Question: In what way does the history help explain the case?
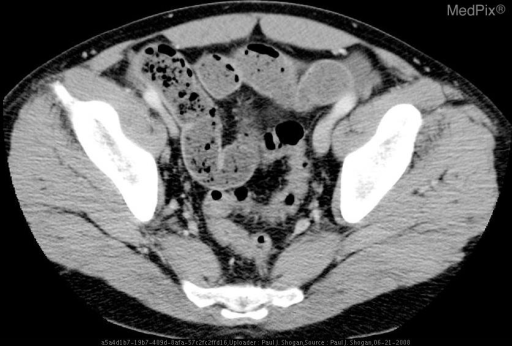
Answer: The patient's history of 42 yo male with abdominal pain is key in understanding the case.